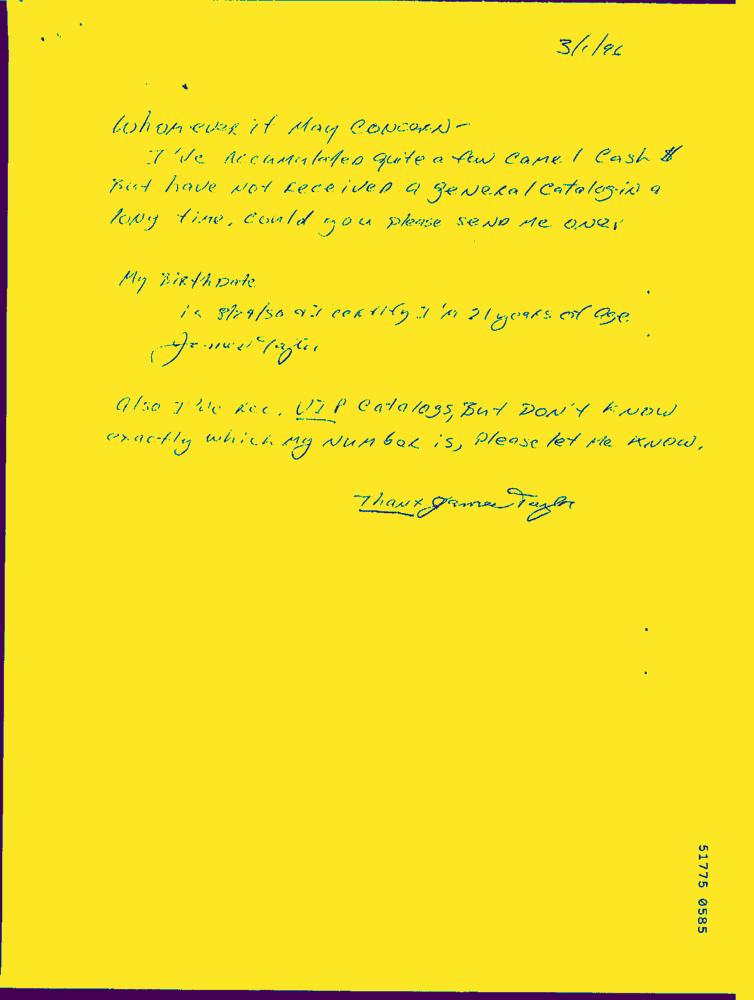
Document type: Hand-Written